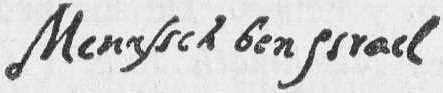
Signature of: menasseh ben israel